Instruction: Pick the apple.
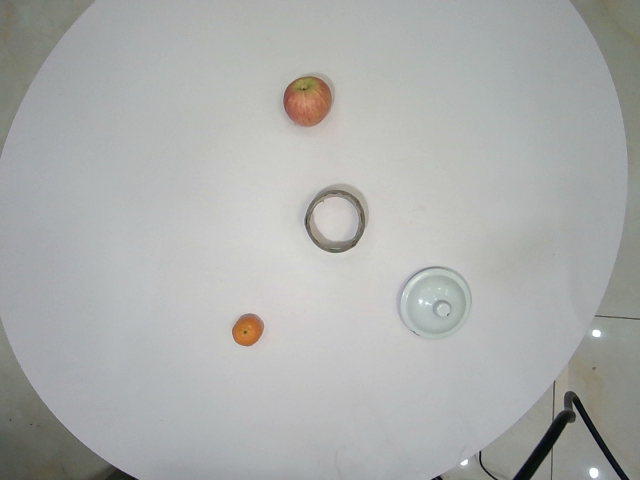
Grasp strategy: vertical